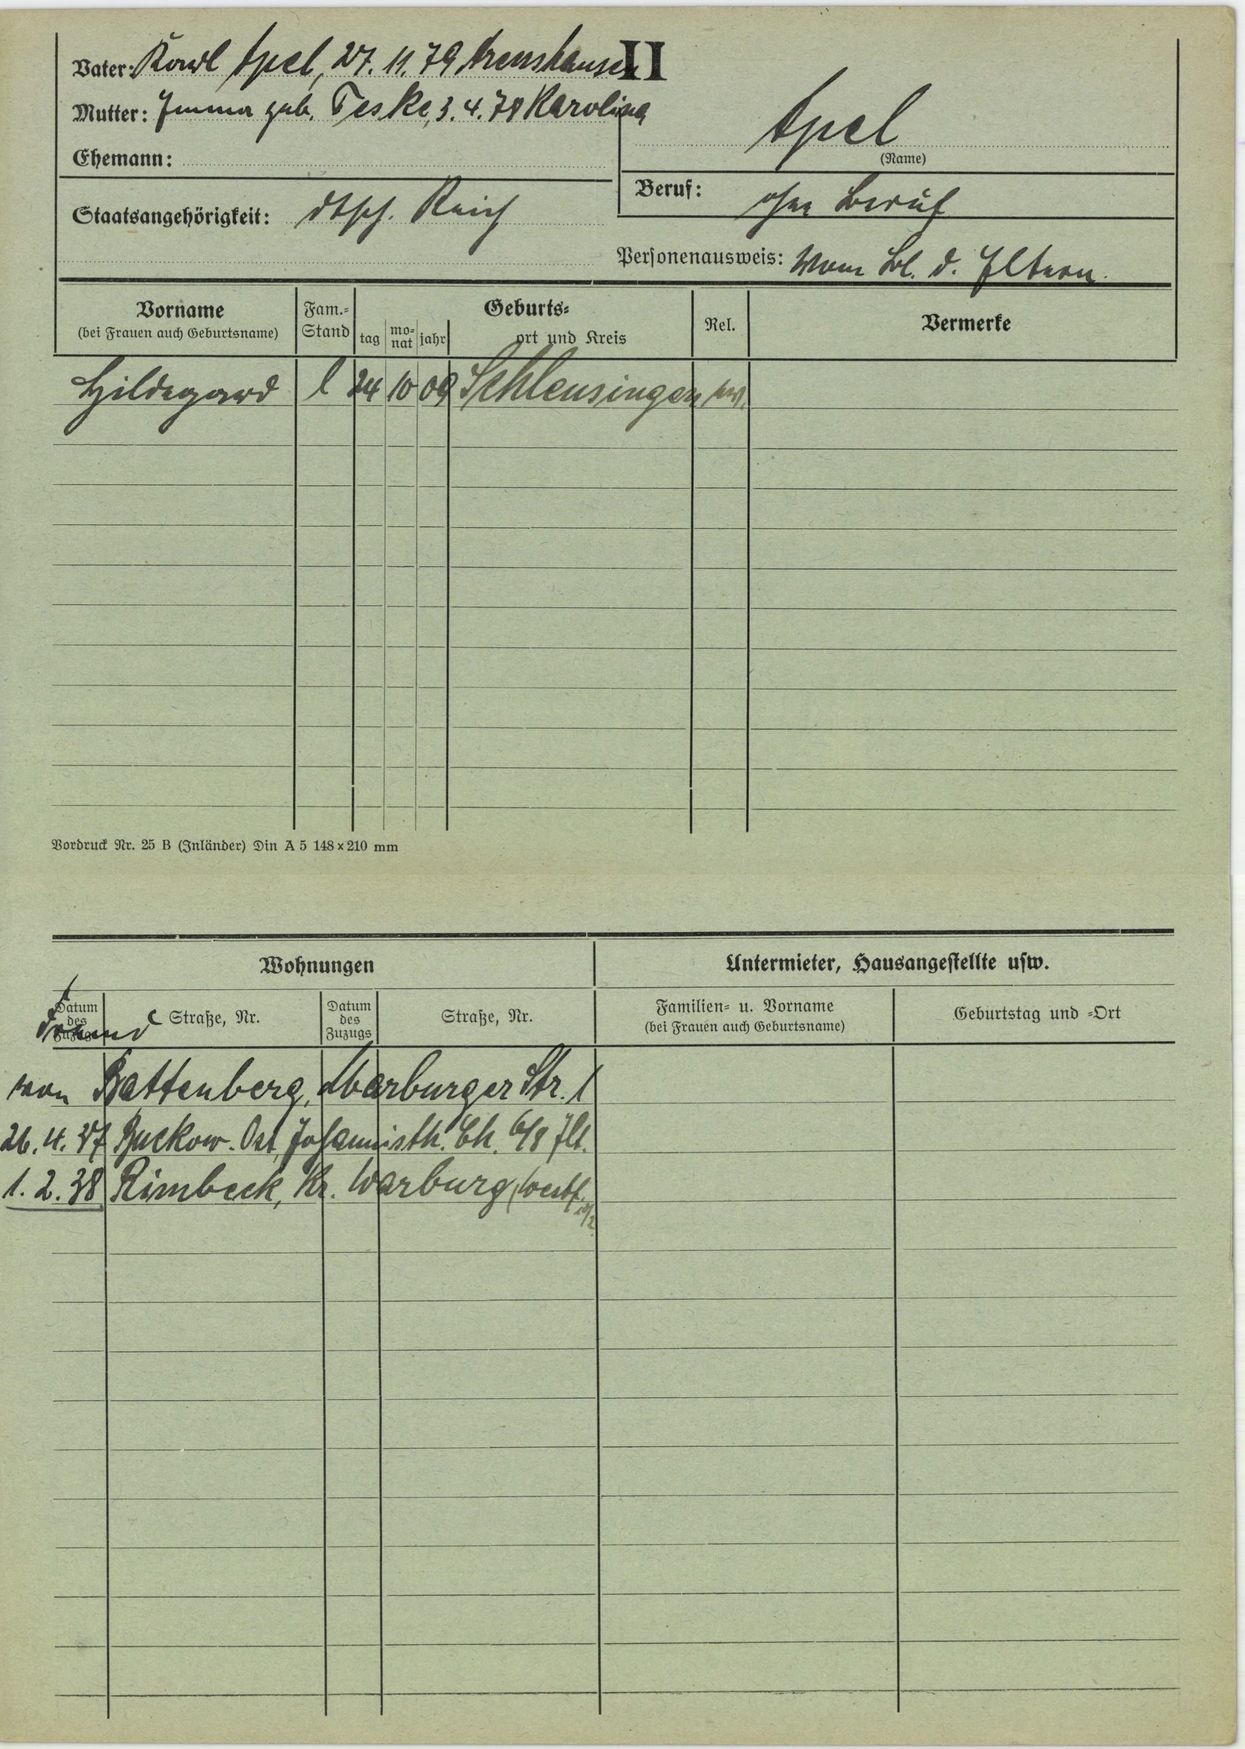
Apel